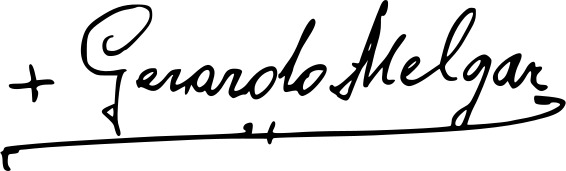
Signature of: gerardo melgar viciosa